Question: What type of tax is indicated in the document, personal property or real estate?
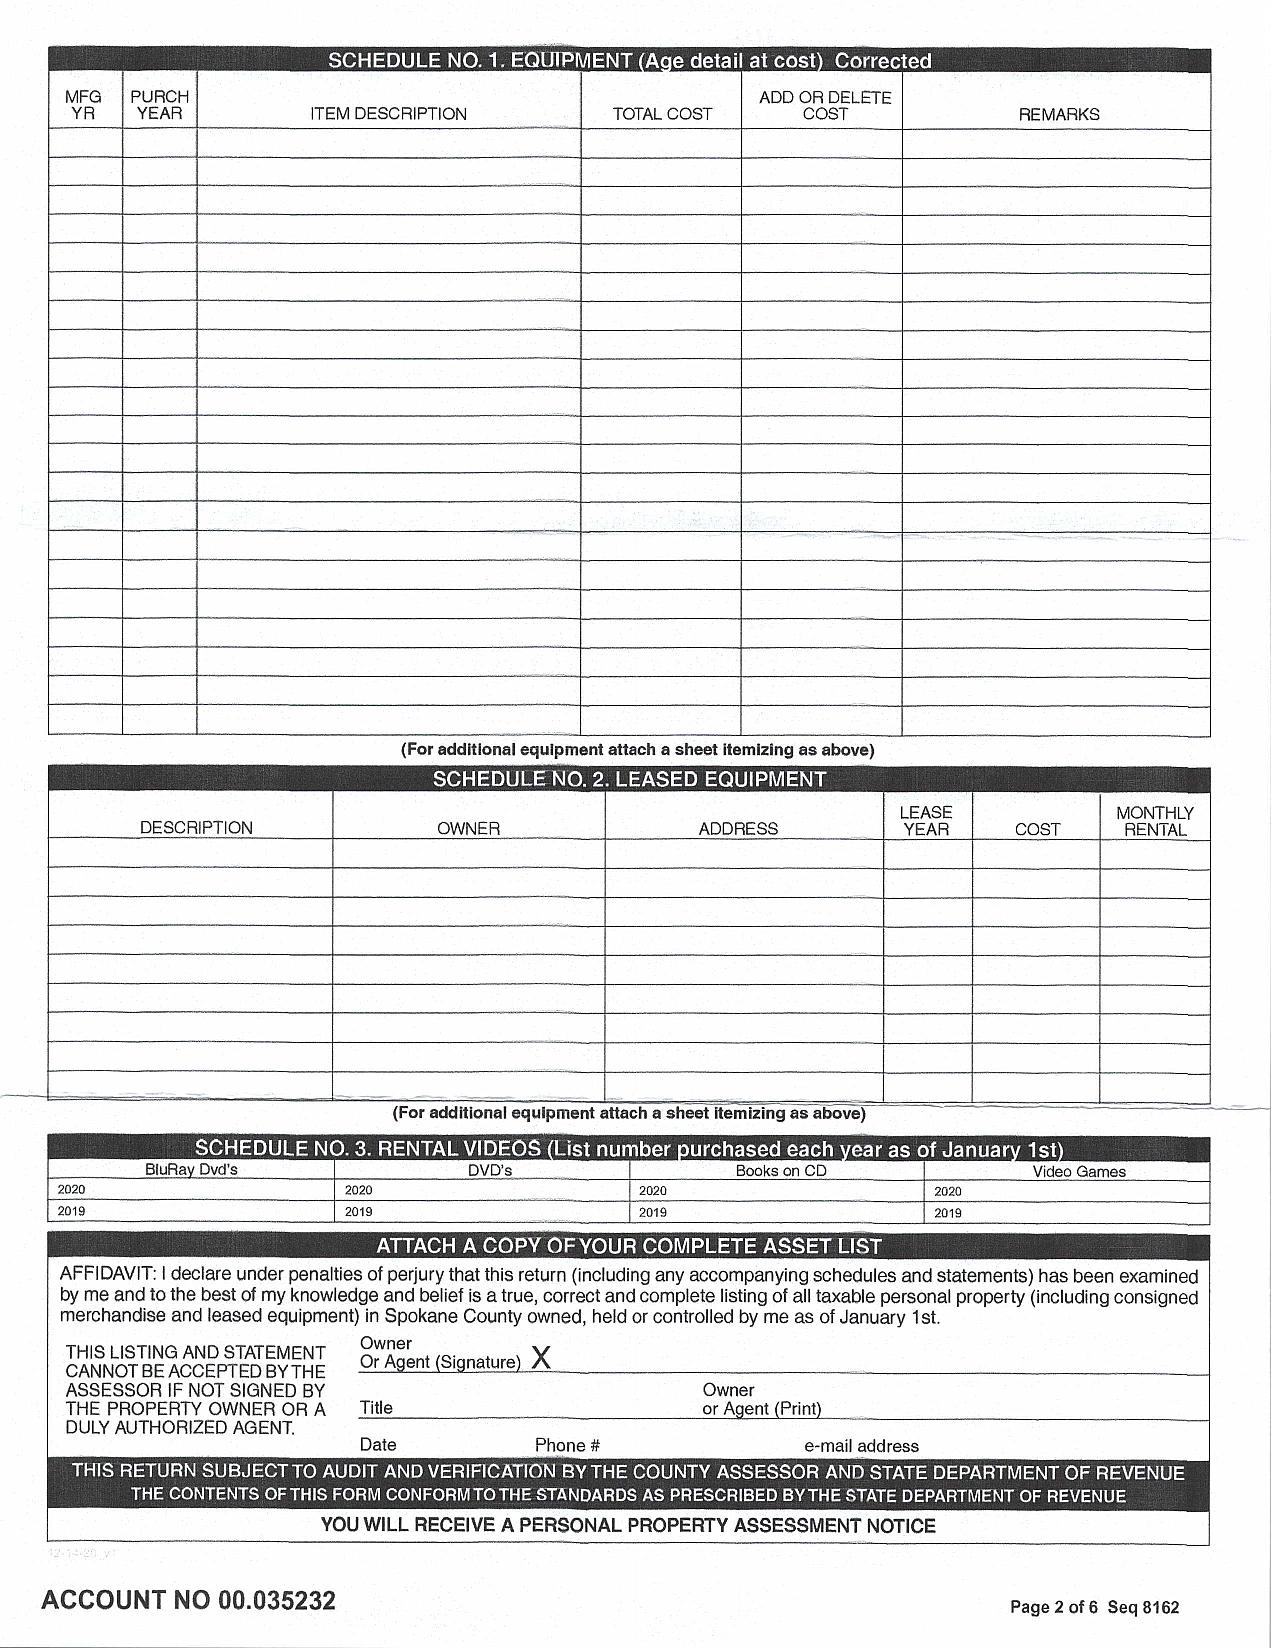
Answer: "Personal Property Tax"